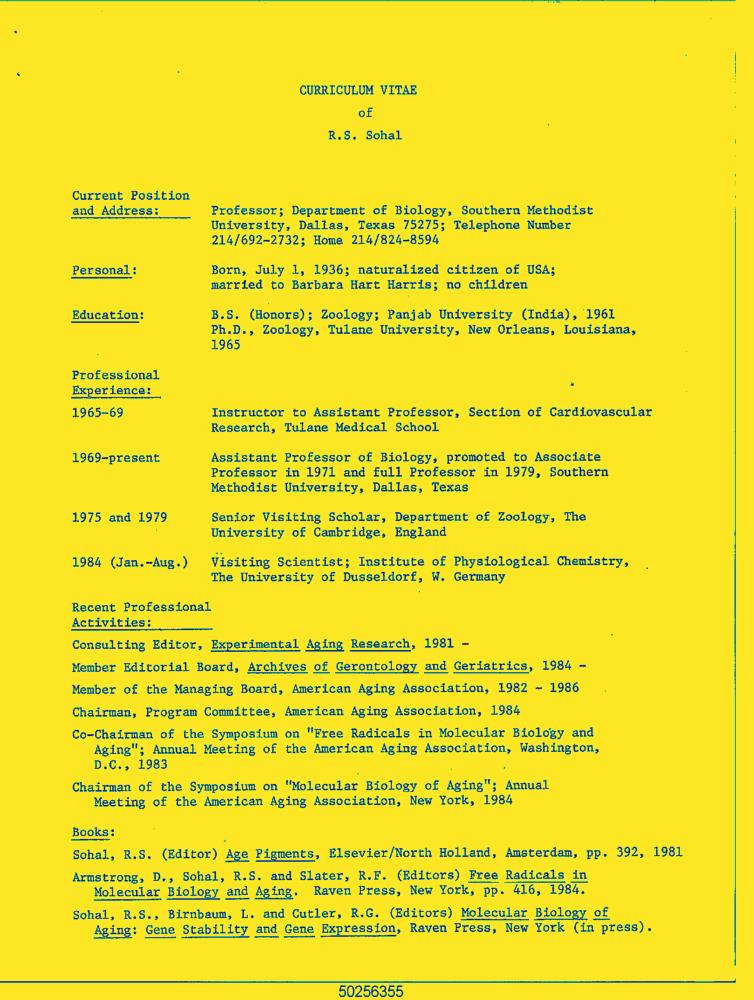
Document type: Resume-Doc